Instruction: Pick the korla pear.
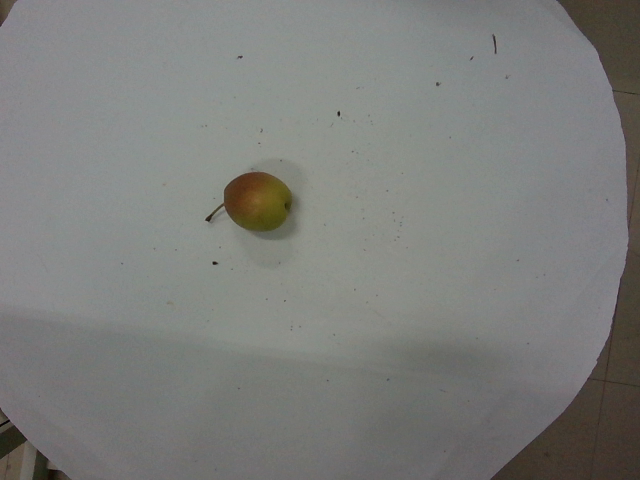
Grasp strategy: vertical